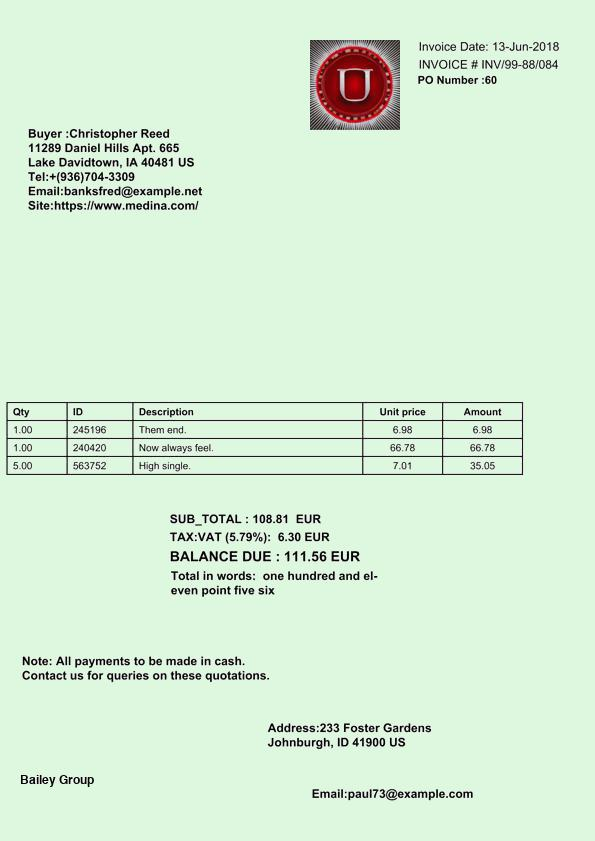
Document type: Invoice